Question: What was observed in the imaging?
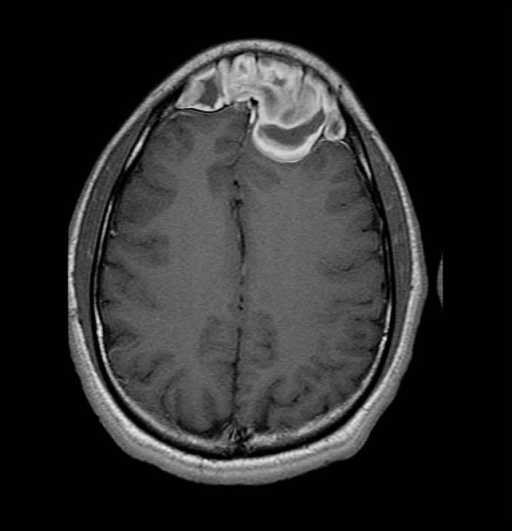
Answer: The imaging shows •  Image 1: Axial CT with expansion and opacification of frontal sinus, with marked thinning and disruption of bone comprising the inner table of the frontal bone
•  Image 2: Axial CT with expansion of ethmoid sinus, with disruption of bone comprising the left lamina papyracea
•  Image 3: Coronal CT with expansion of all paranasal sinuses, with extradural extension into the anterior cranial fossa and extraconal extension into the left orbit
•  Image 4: T1 MRI with heterogeneous signal in the frontal sinuses without changes to the frontal lobe of the brain
•  Image 5: T2 MRI with extradural expansion of heterogeneous mass into the anterior cranial fossa Expansion of the frontal sinuses is noted.  Heterogeneous enhancement is noted..